Question: What appears to be the issue?
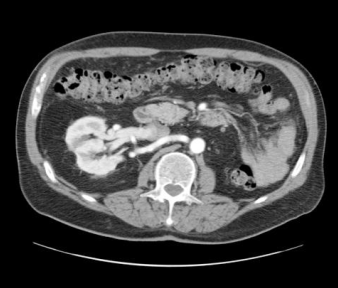
Answer: The findings suggest There is a lobular contour to the single right kidney with separate collecting systems which fuse proximally with congenital megaureter present distally.. Note lobular contour to the single right kidney with separate collecting systems which fuse proximally with congenital megaureter present distally.. The patient might have a history of 72 Y/O MALE with hematuria..